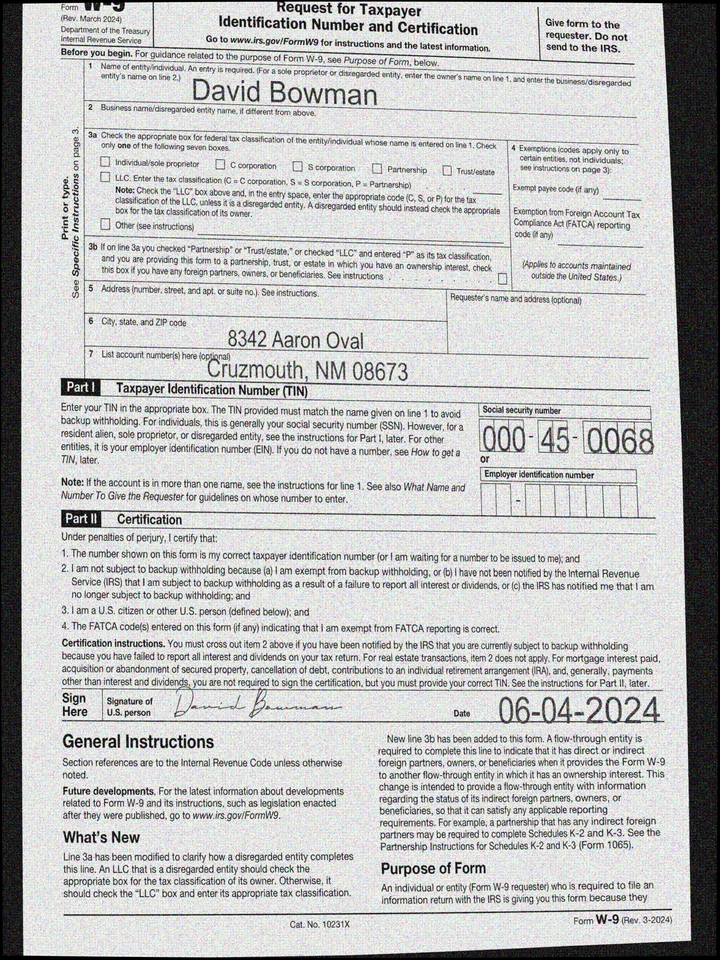
adr1: 8342 Aaron Oval
adr2: Cruzmouth, NM 08673
cbx: no
ssn: 000450068
enm: David Bowman
sdt: 06-04-2024